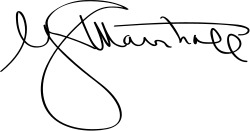
Signature of: george marshall